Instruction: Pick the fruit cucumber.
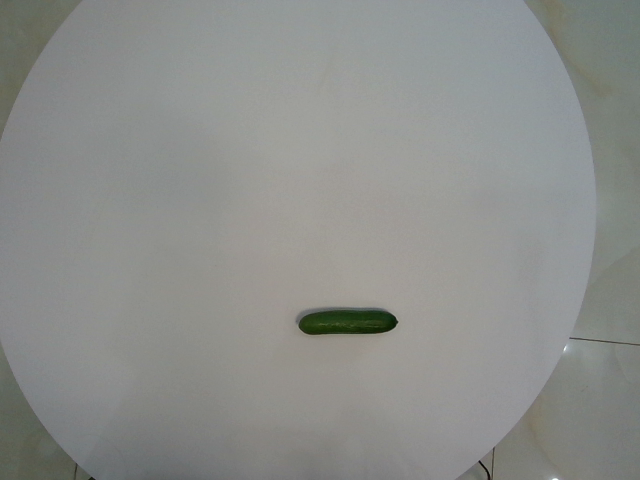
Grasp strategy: vertical